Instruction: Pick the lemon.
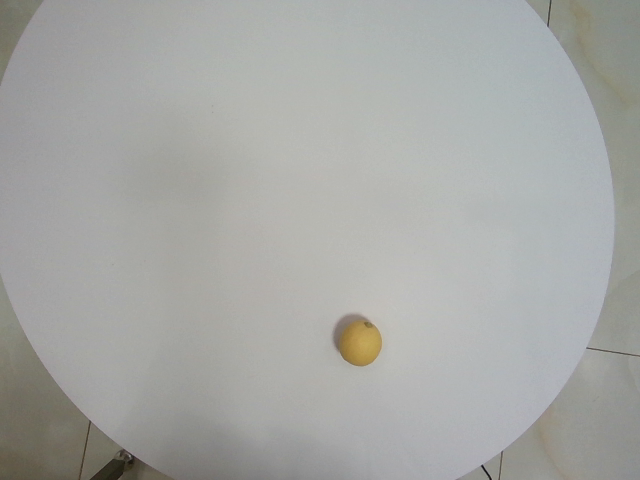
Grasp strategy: vertical